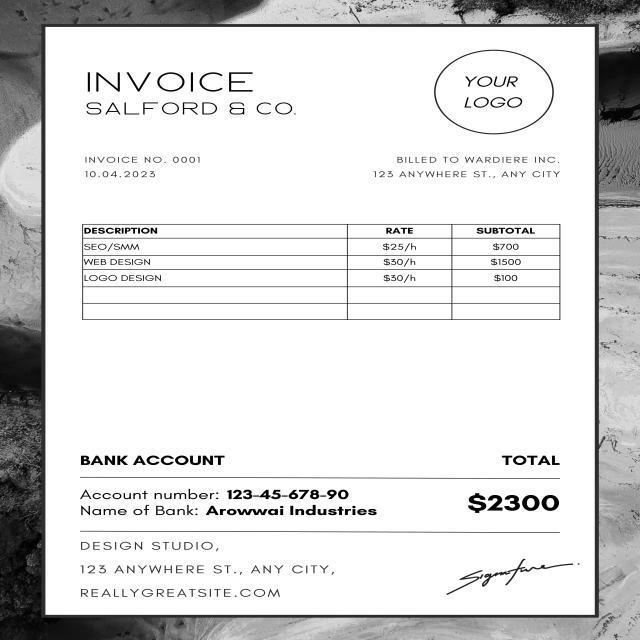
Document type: Invoice